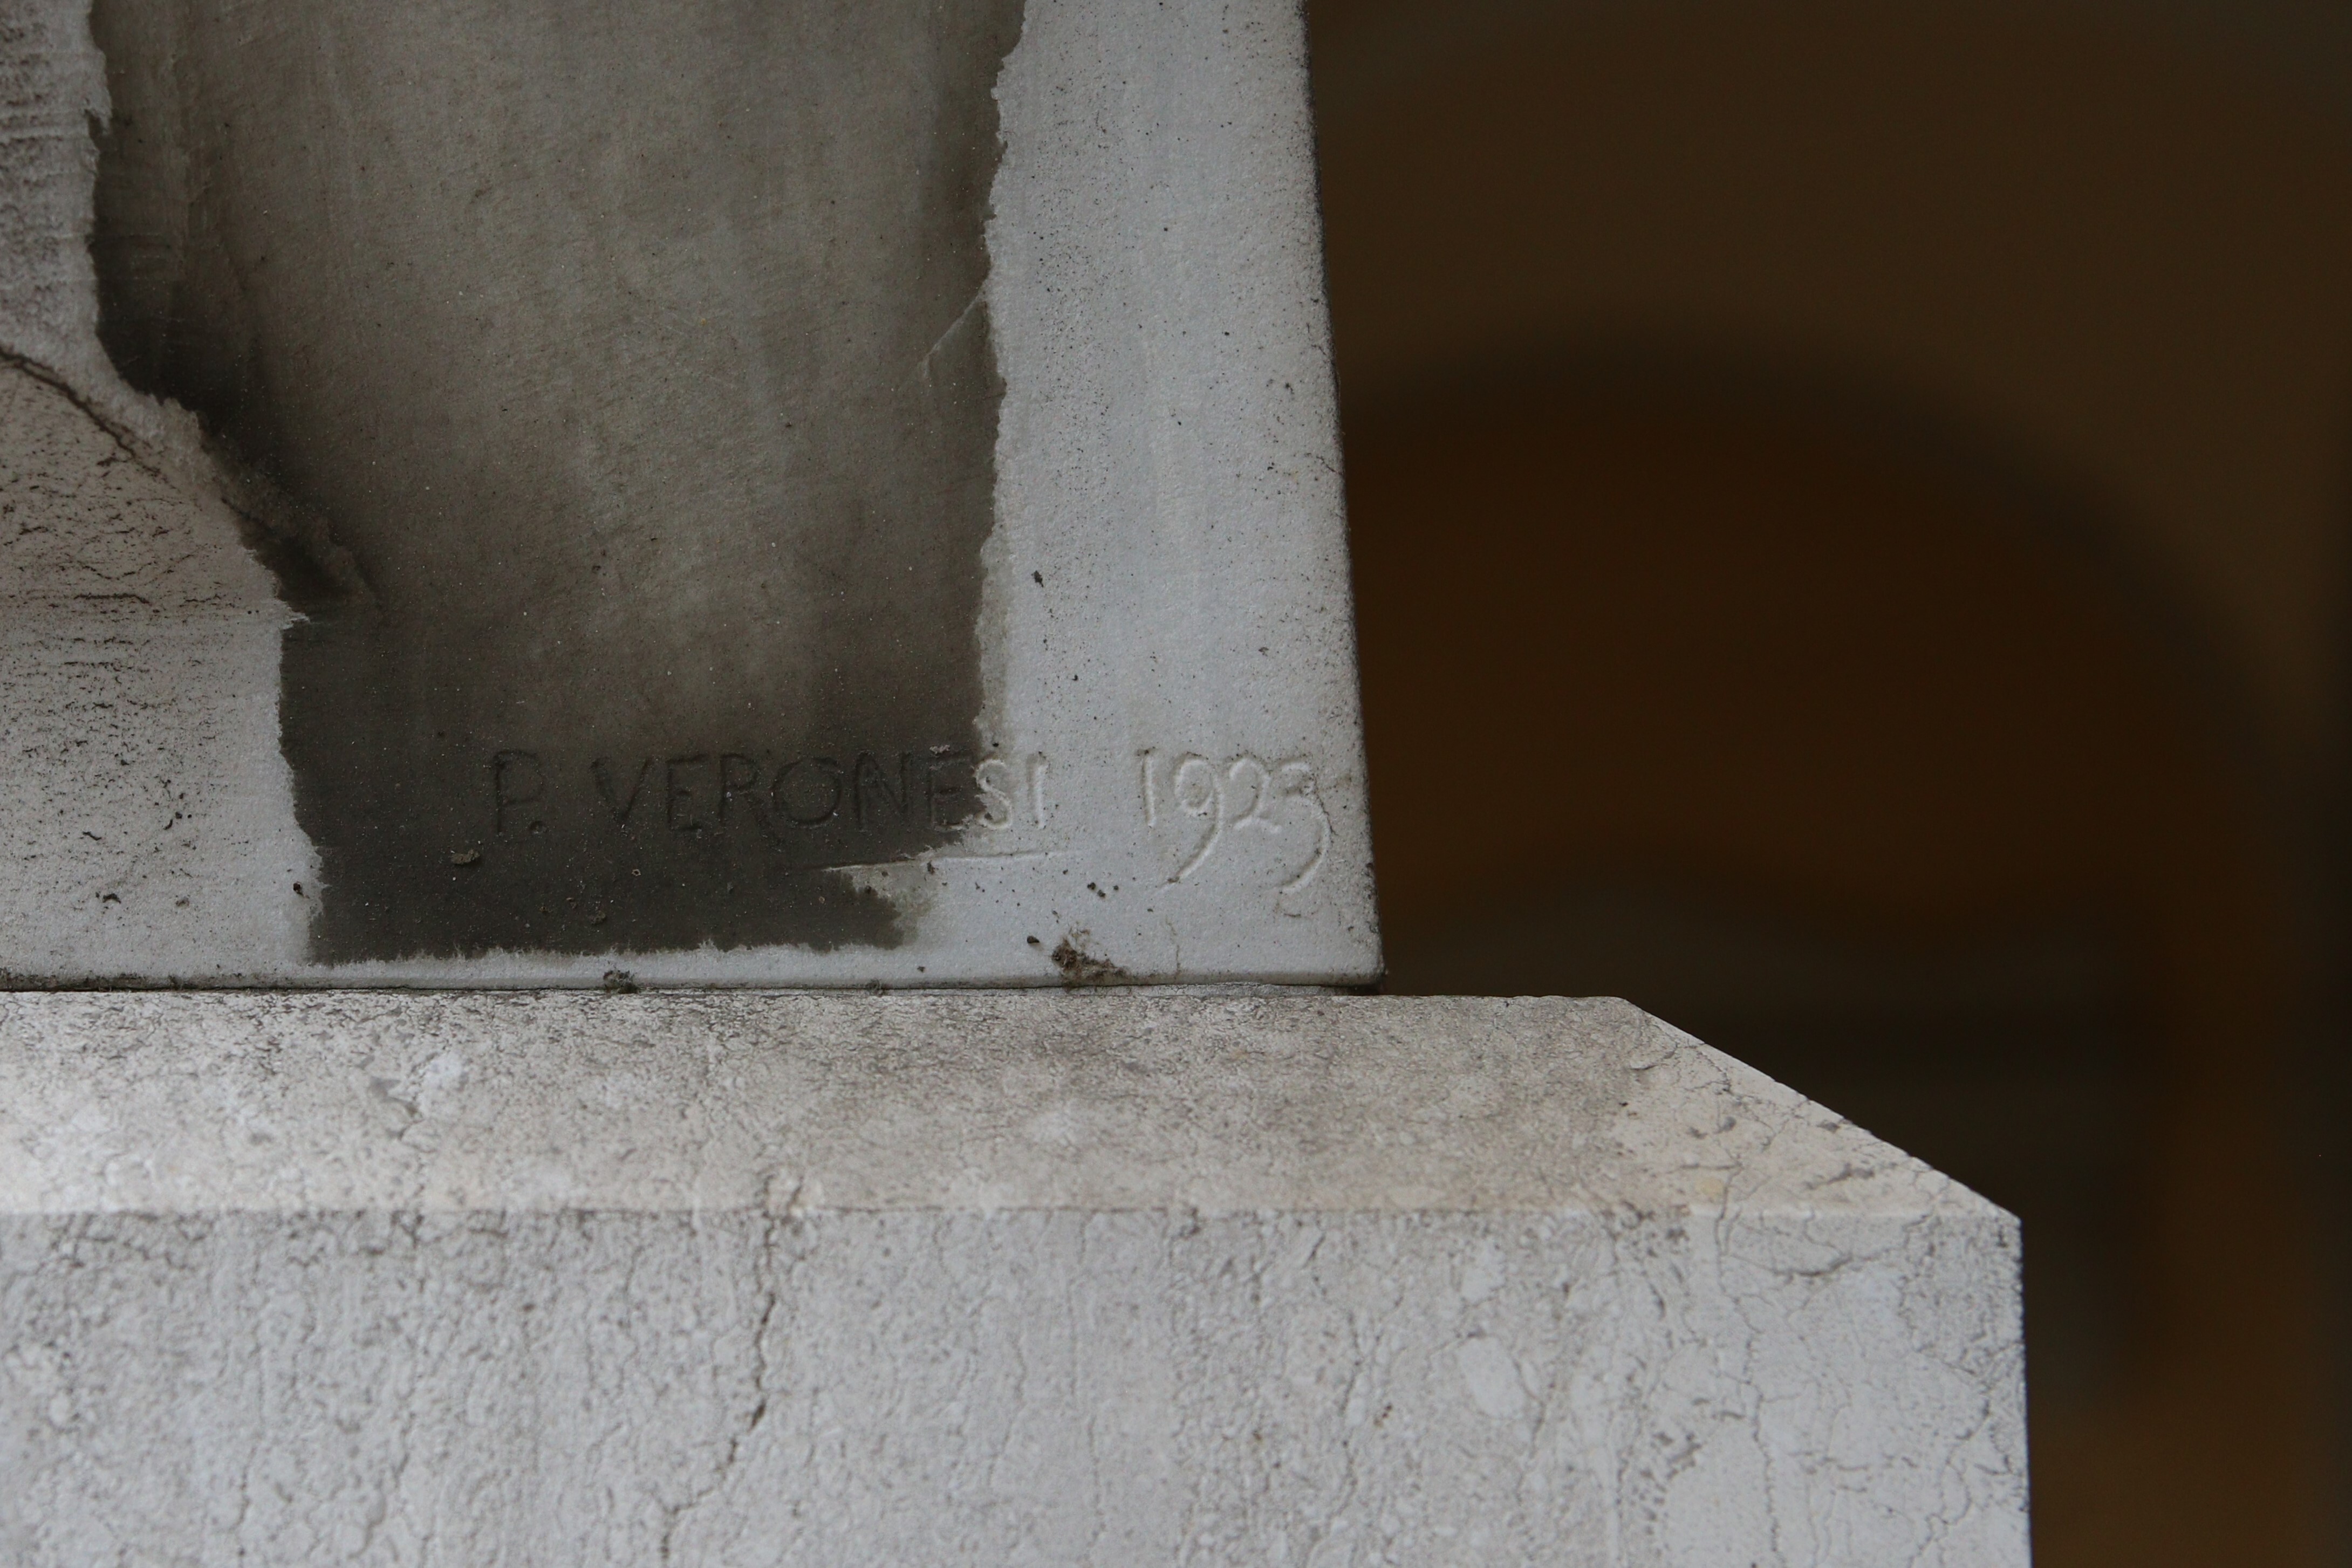
Signature of: pietro veronesi